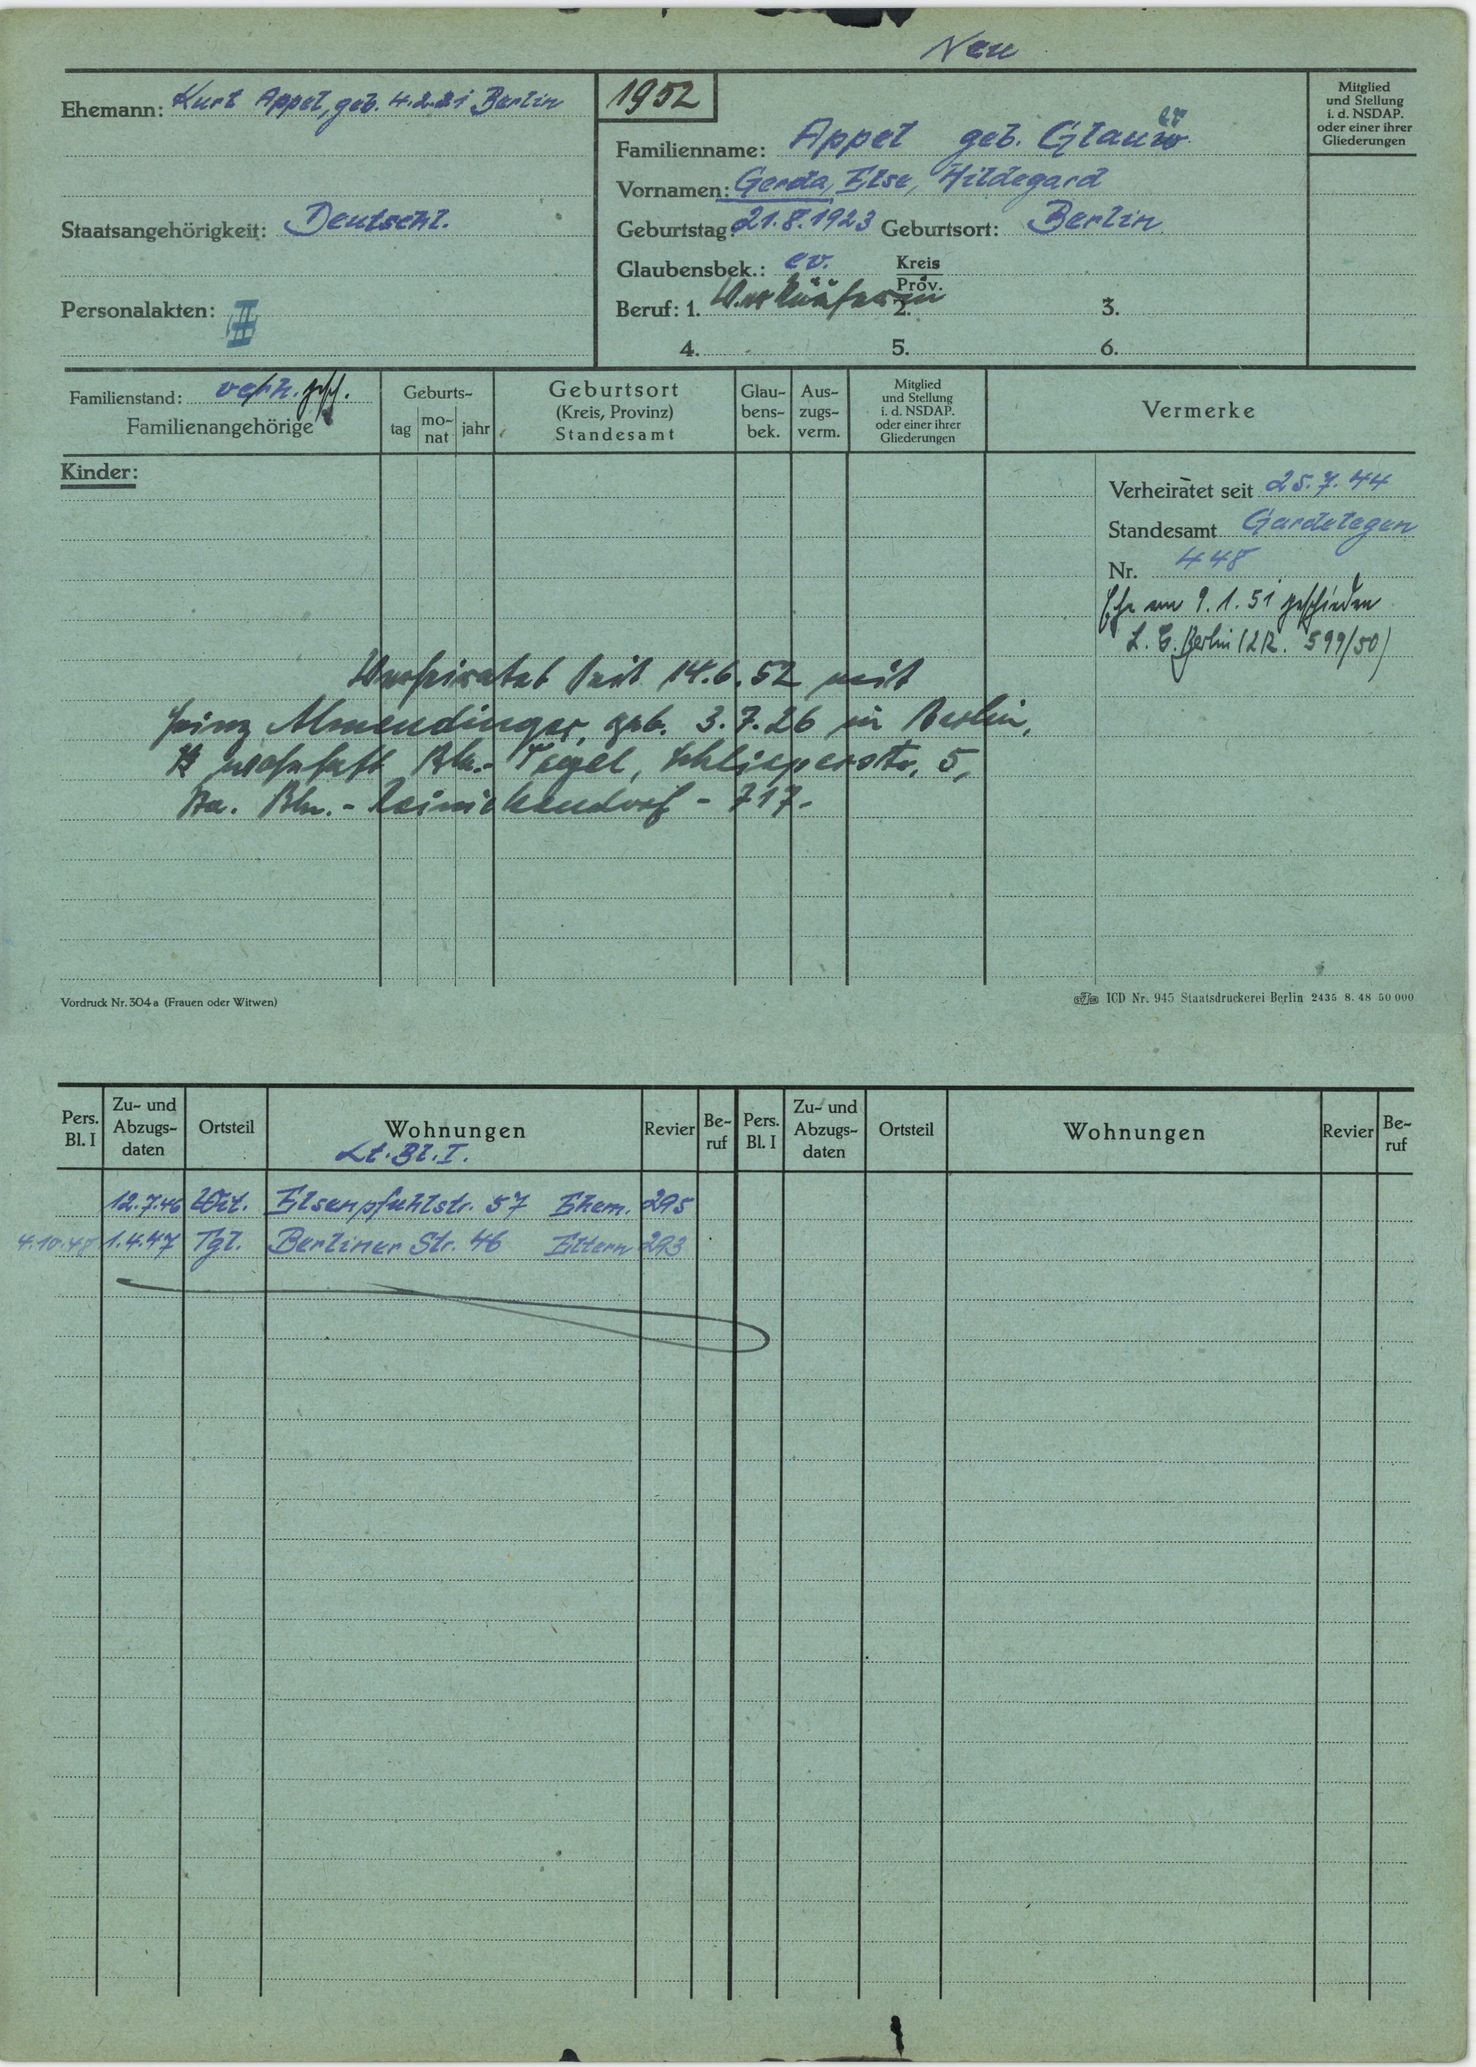
Appel geb. Glauer